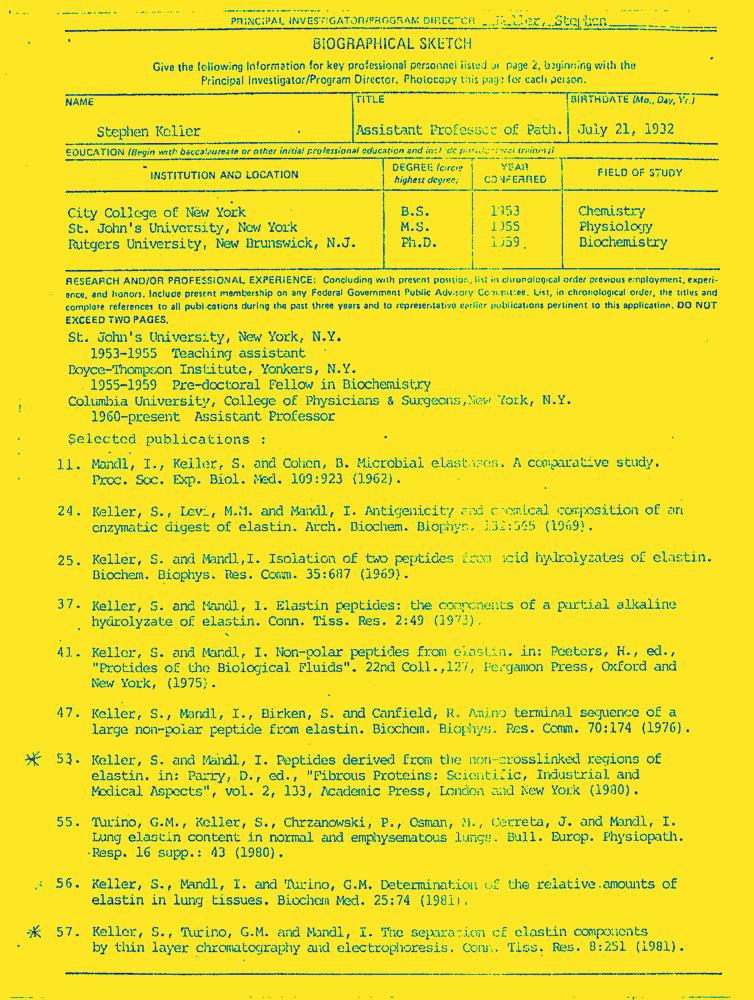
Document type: Resume-Doc